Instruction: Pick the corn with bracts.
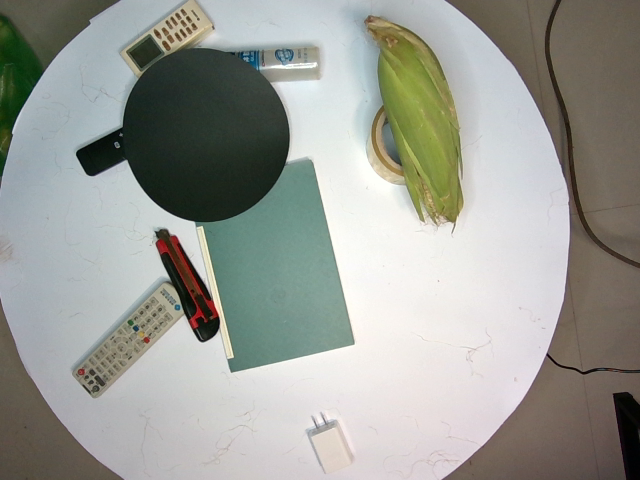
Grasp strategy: vertical